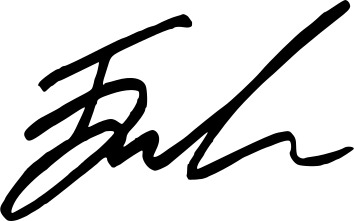
Signature of: tom doedee